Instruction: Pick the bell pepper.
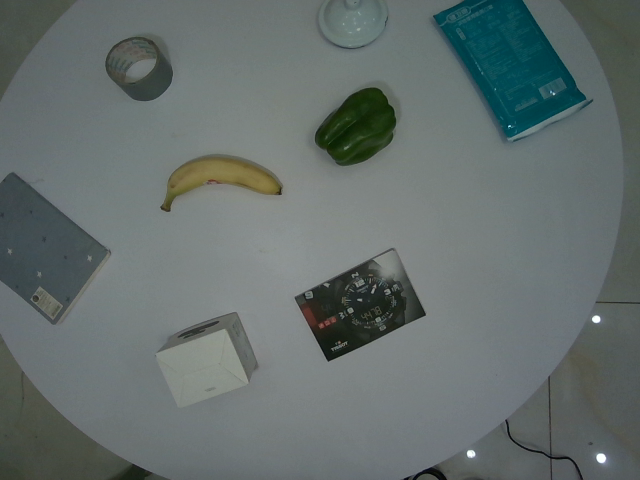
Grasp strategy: vertical